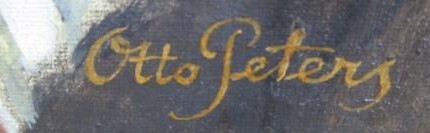
Signature of: otto peters